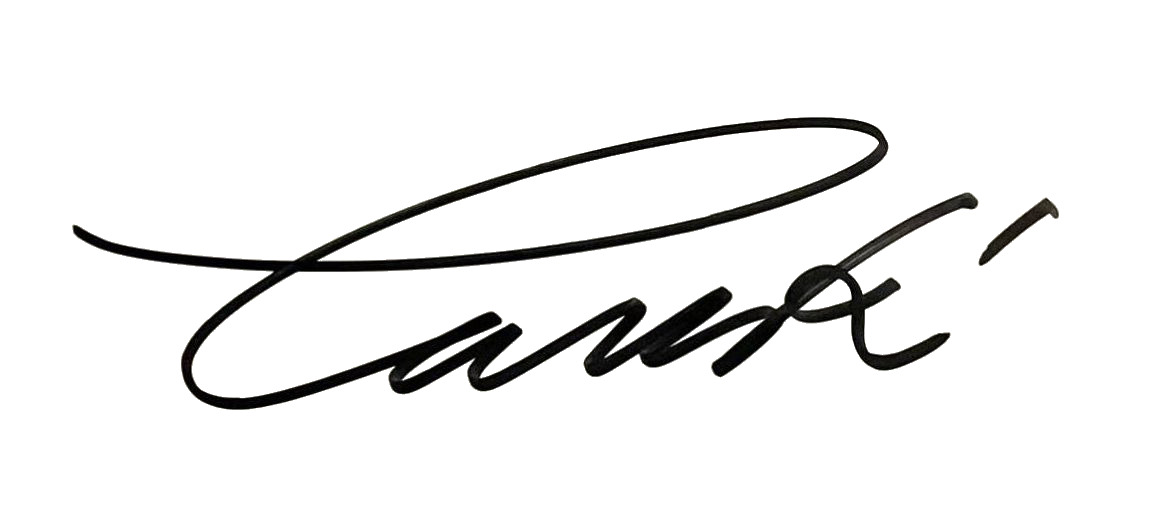
Signature of: sannomiya tsubaki